Question: What is the suspected problem?
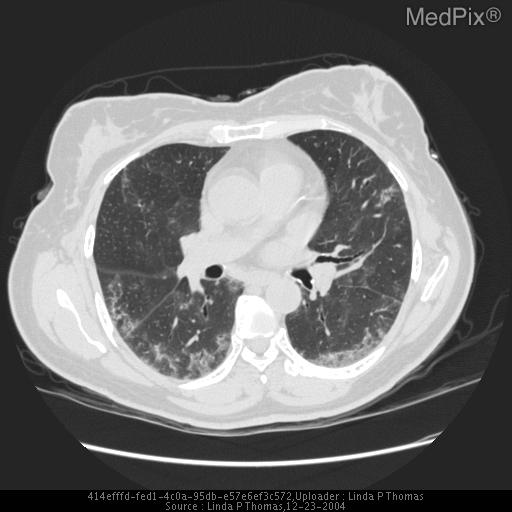
Answer: The findings suggest Initial chest radiographs interpreted as normal. Subsequent chest radiographs 3 months later showed bibasilar interstitial opacities.
High resolution chest CT revealed predominantly mid and lower lung zone ground-glass opacities and prominent but not enlarged mediastinal lymph nodes.. Follow-up CT. The patient might have a history of Worsening chronic cough and mild dyspnea..